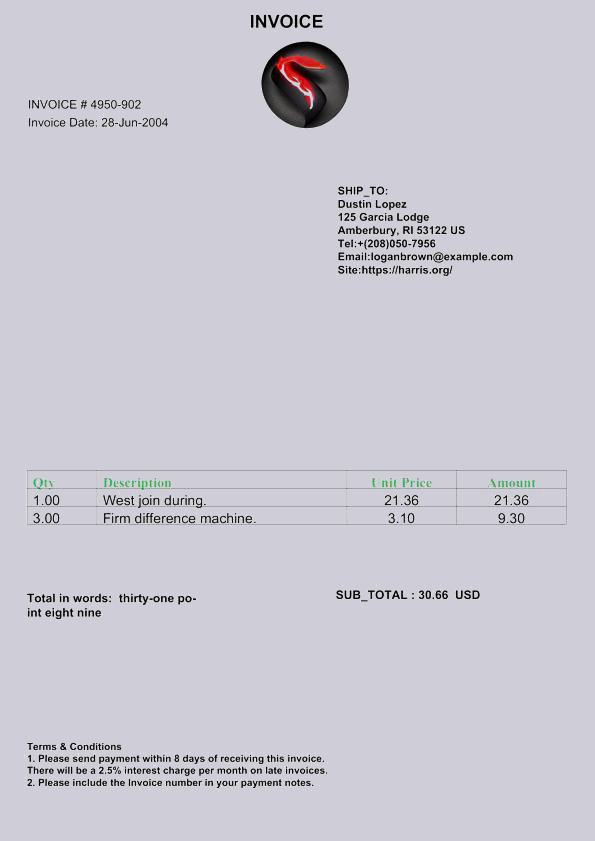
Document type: Invoice